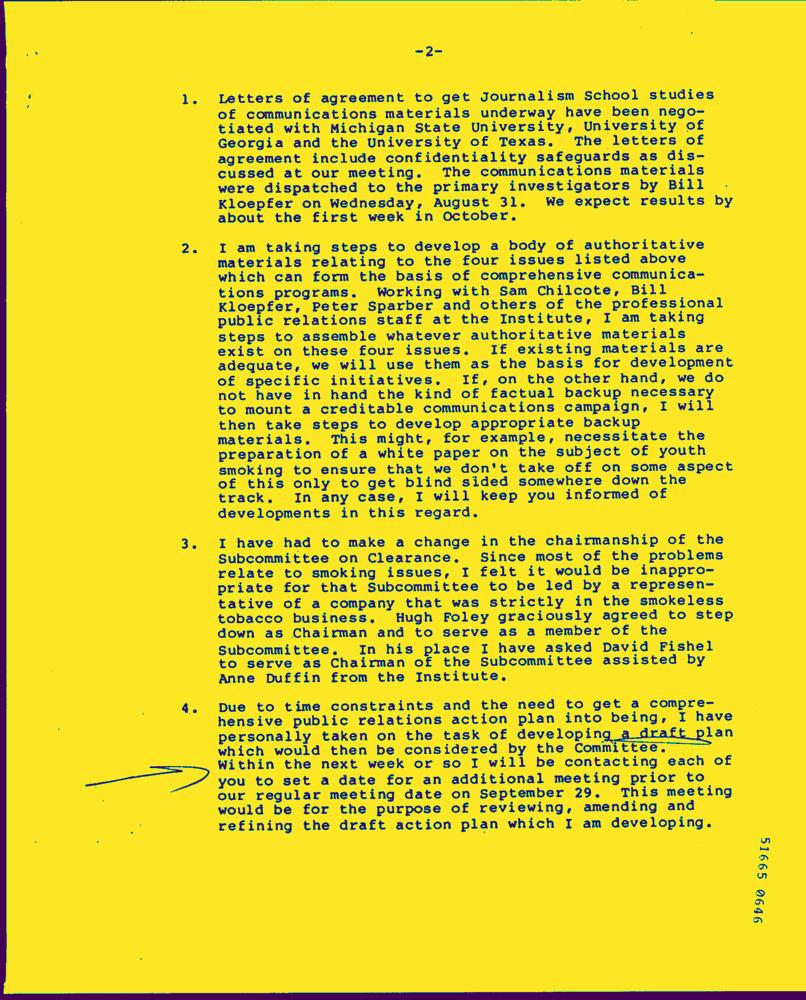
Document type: Letter-Doc